Question: What is the estimated tax bill amount according to the document?
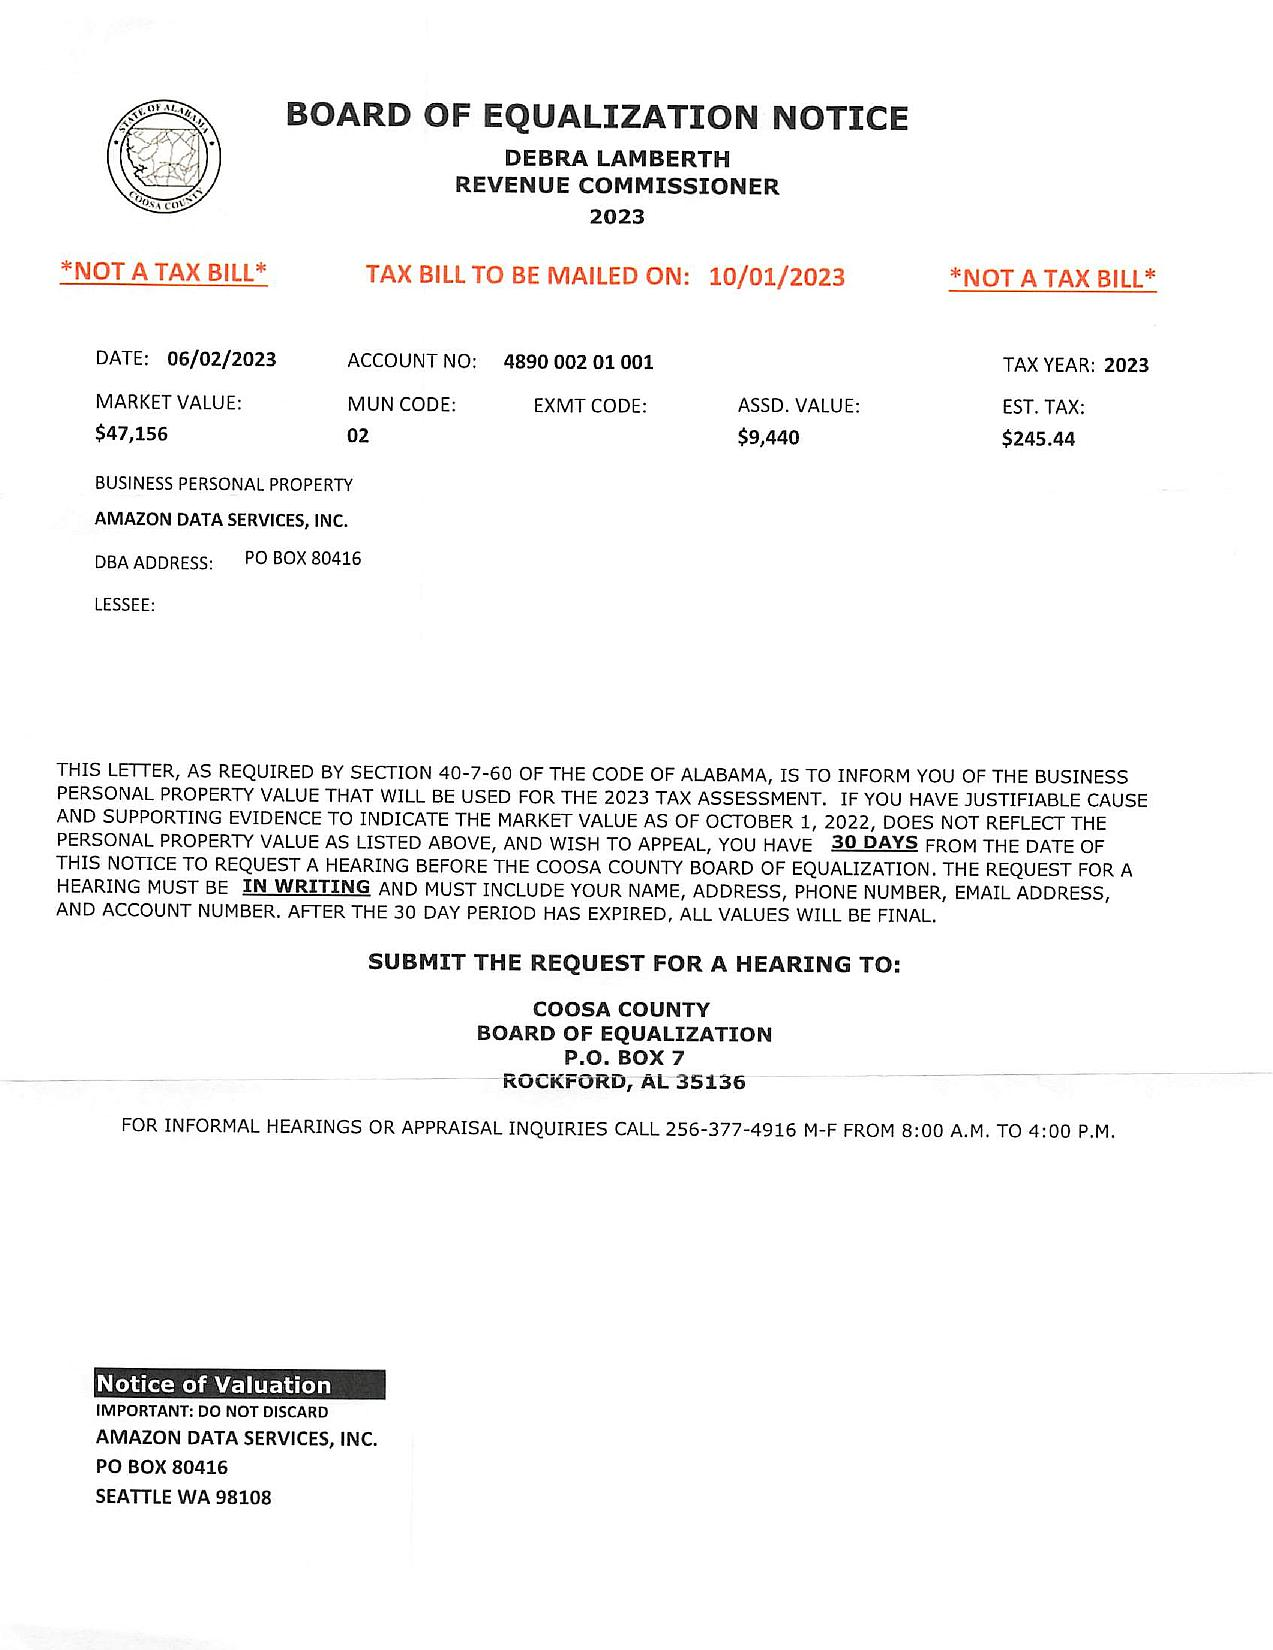
Answer: "$245.44 "